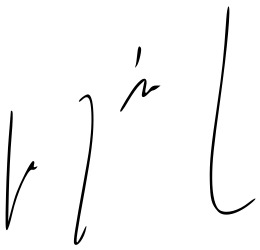
Signature of: giampiero mughini